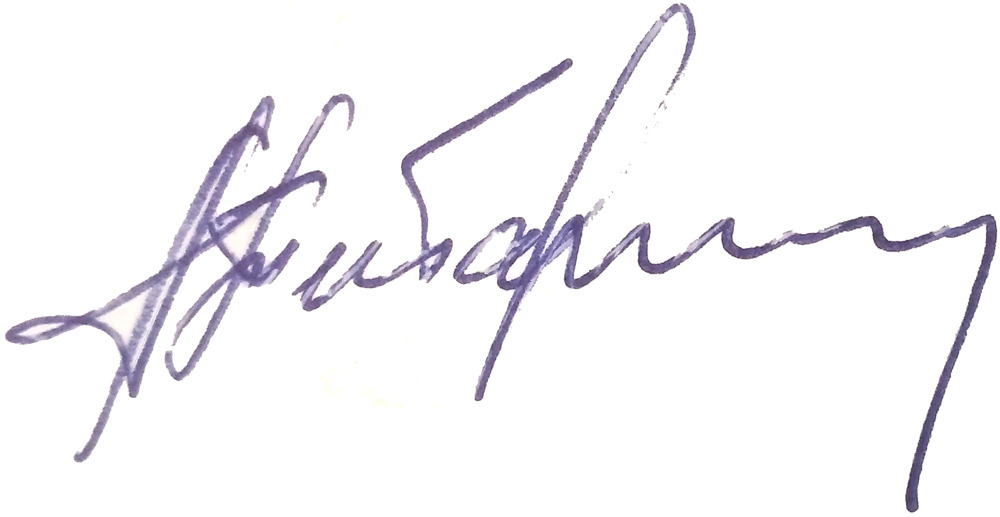
Signature of: aleksiej titarienko